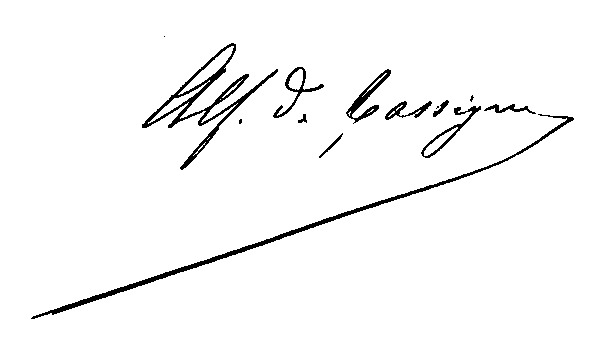
Signature of: alfred d anglemont de tassigny